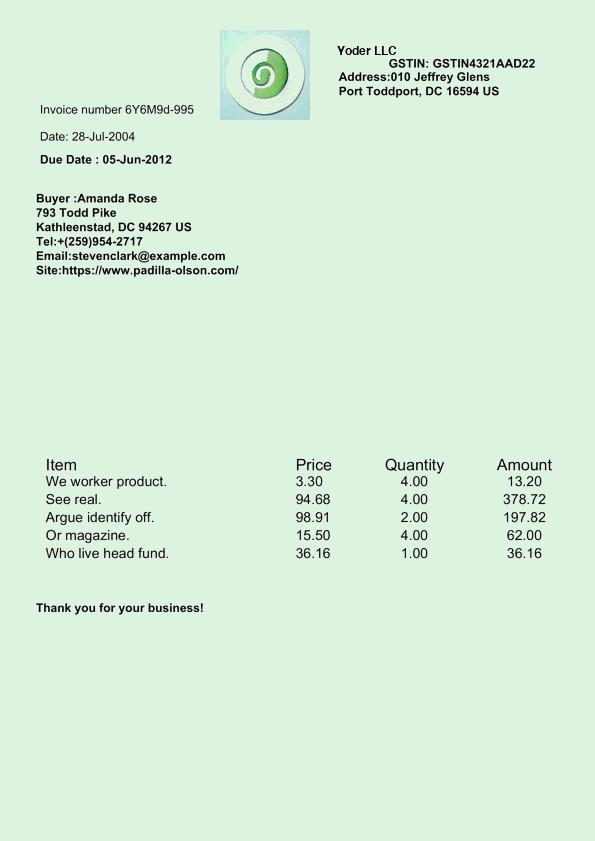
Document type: Invoice